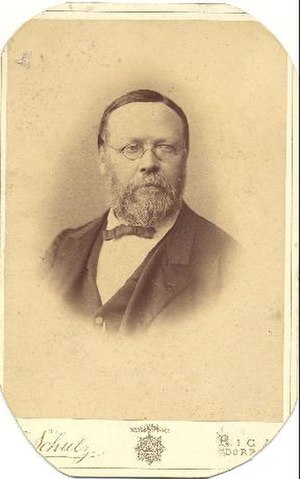
English: Krišjānis Valdemārs, Latvian writer and folklorist Latviešu: Krišjānis Valdemārs, viens no jaunlatviešu kustības iniciatoriem. Avots: Latvijas Nacionālās bibliotēkas Elektroniskā datu bāze “Latvijas kultūras vēsture attēlos”. Sērija A&#160;: Portreti” http://old.lnb.lv/retumiprojekts/result.php?lauki=uzvards1&amp;searchtext=Valdem%C4%81rs&amp;search=Mekl%C4%93t Autors: Šulcs Karls, Tērbatas filiāle (Schulz, Carl) (1831-1884)